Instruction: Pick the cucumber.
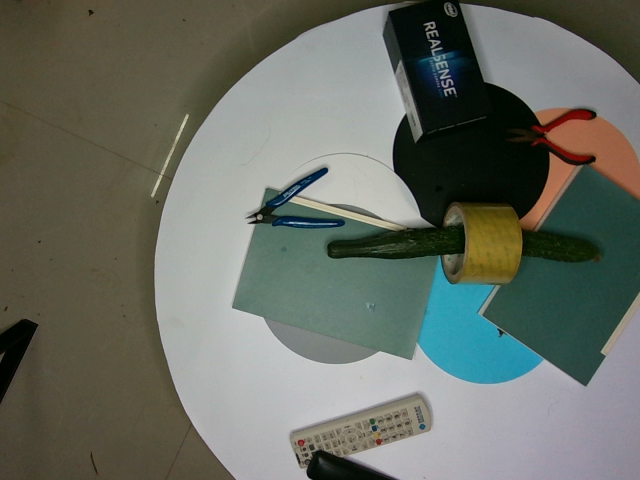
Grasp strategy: vertical